Question: What jurisdiction, city, or county is the document associated with?
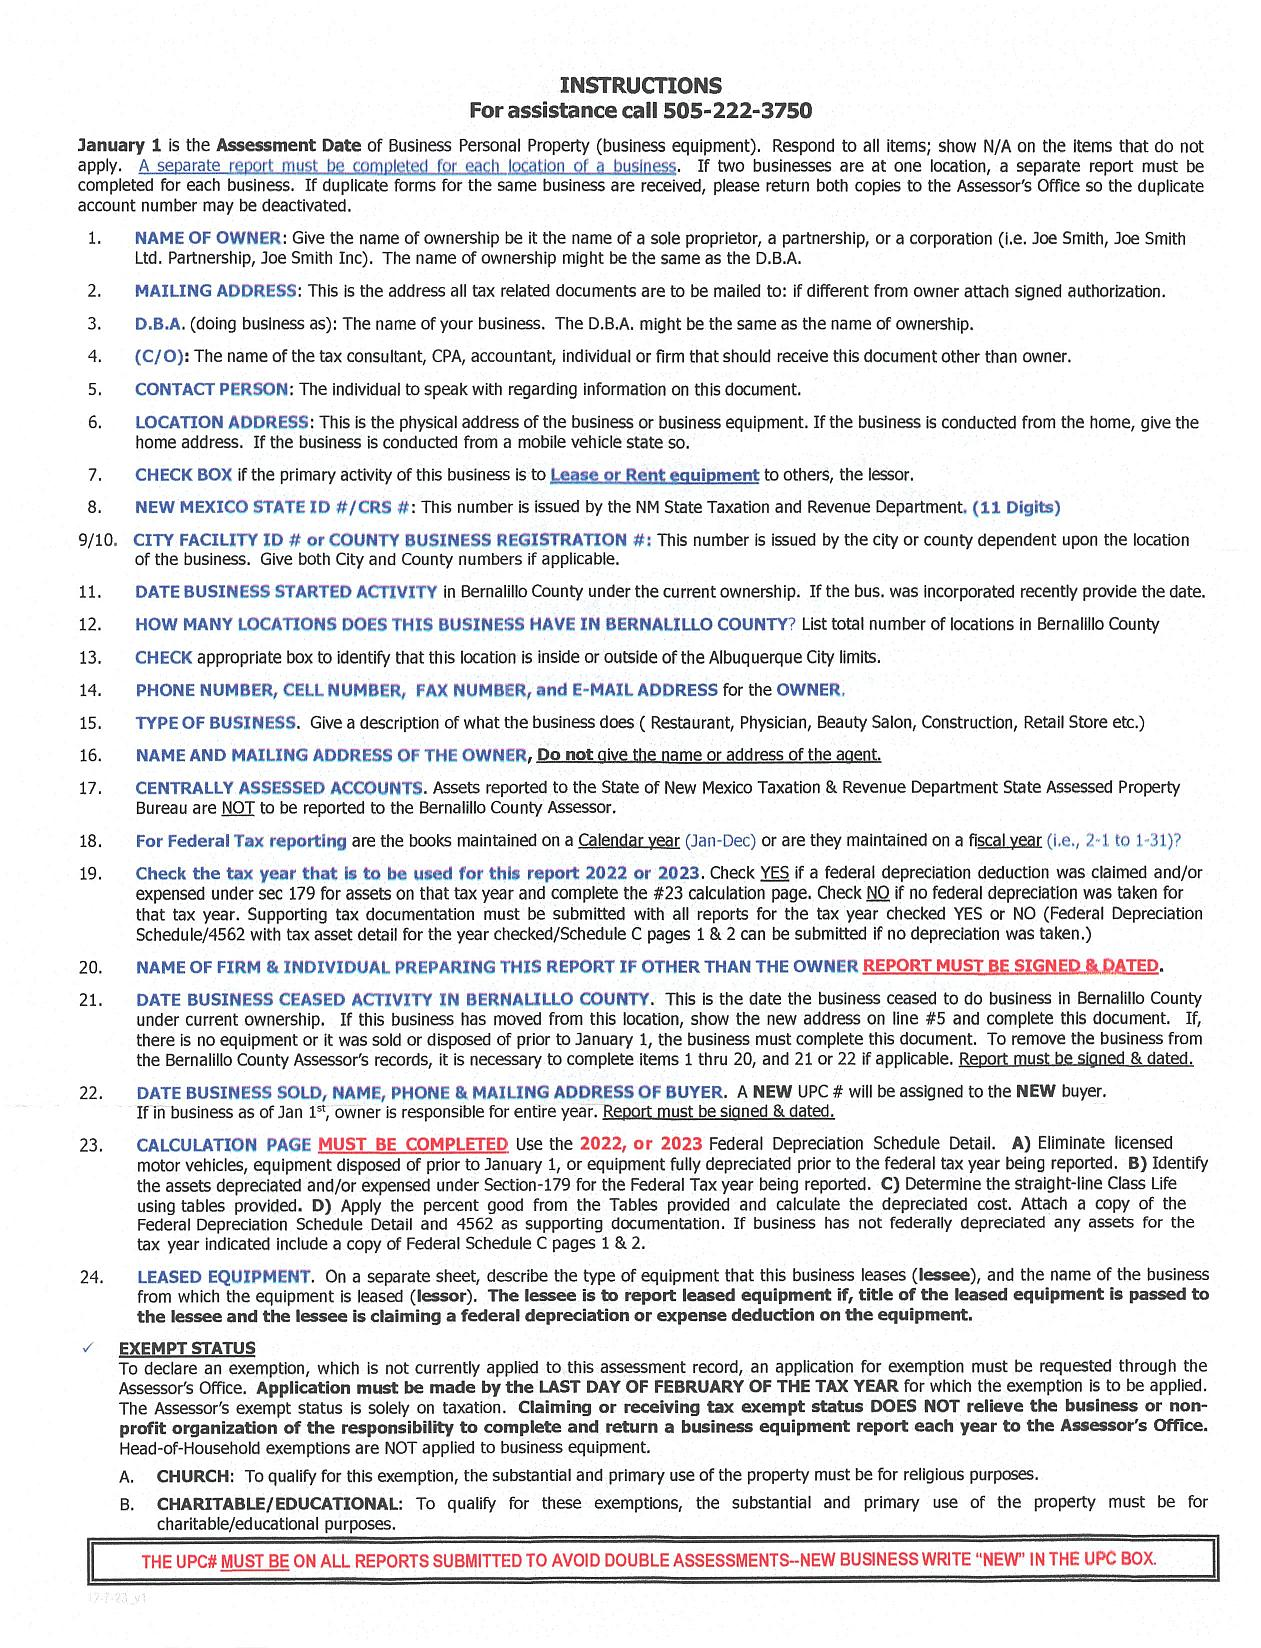
Answer: "Bernalillo County"